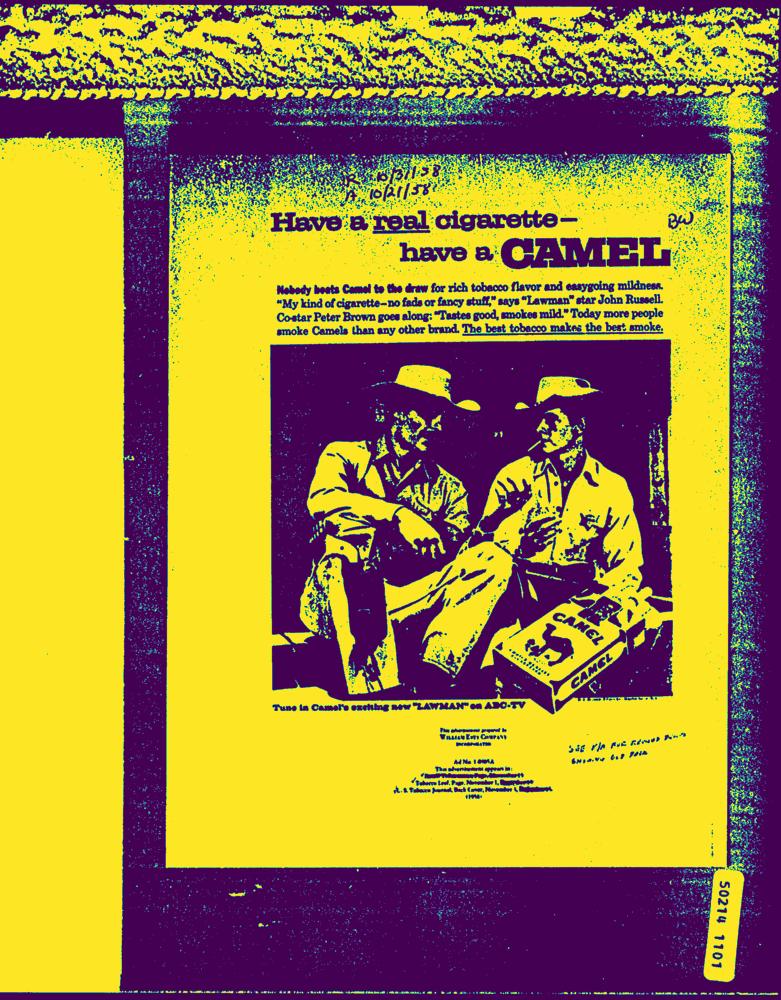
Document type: AD